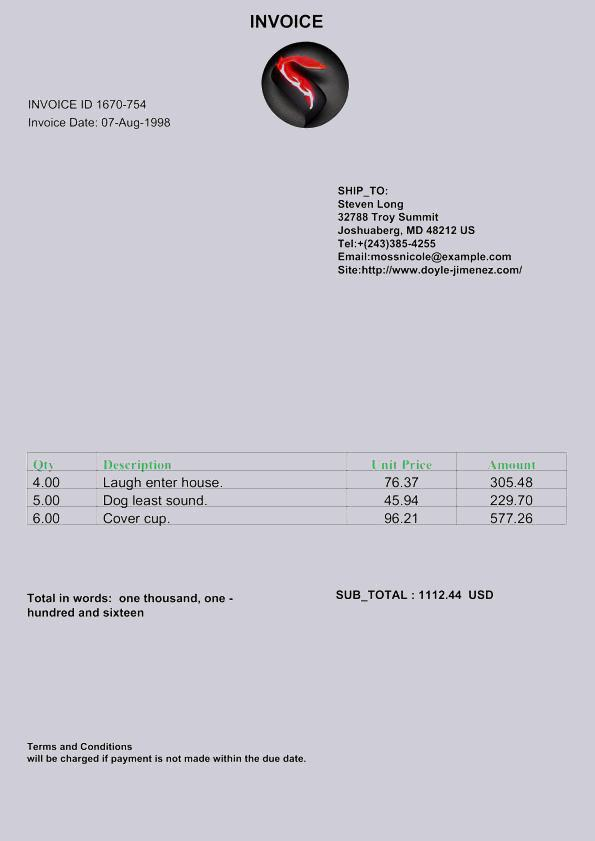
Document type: Invoice